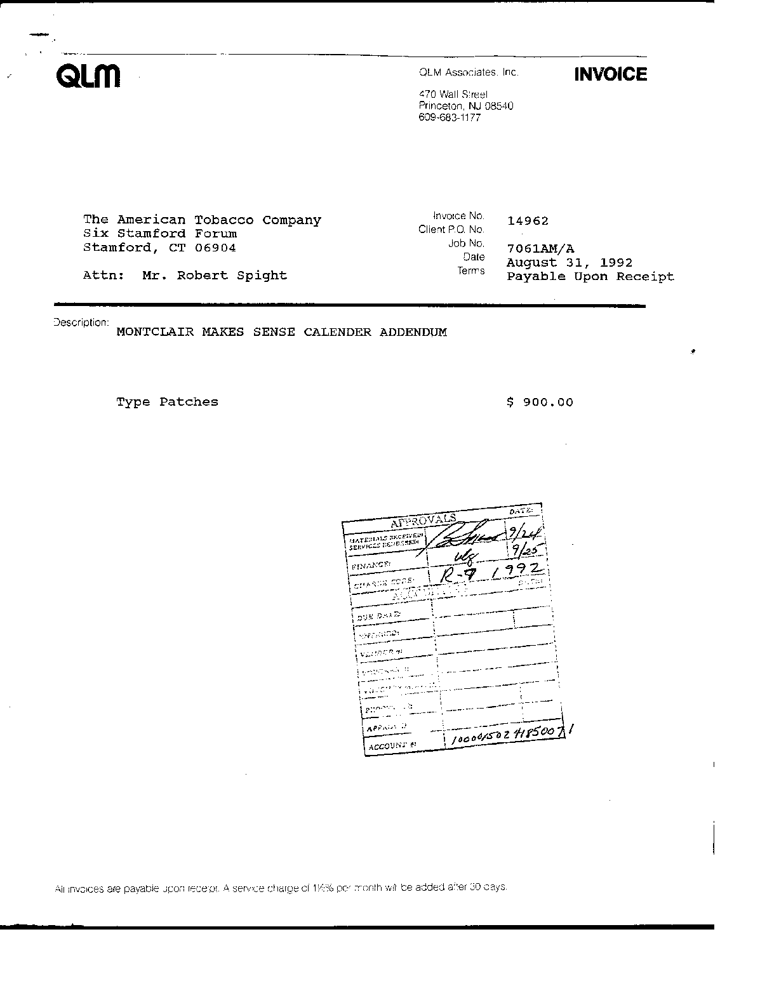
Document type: Invoice